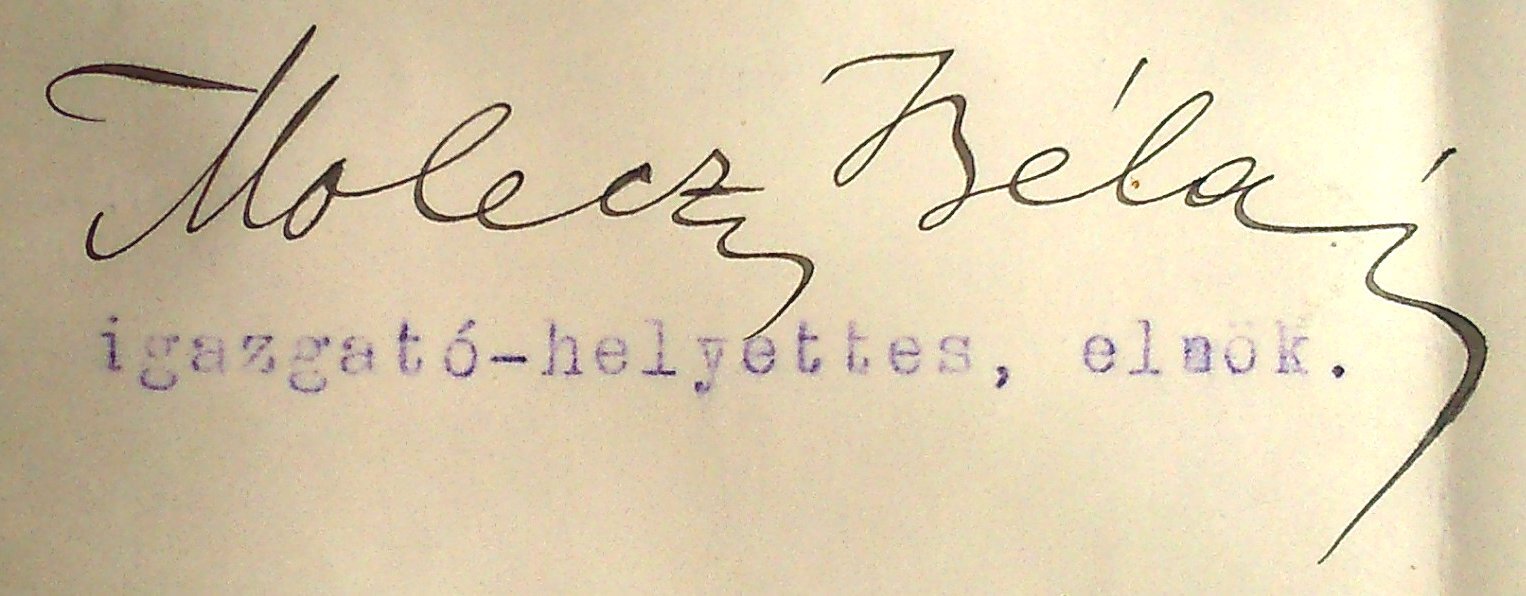
Signature of: béla molecz